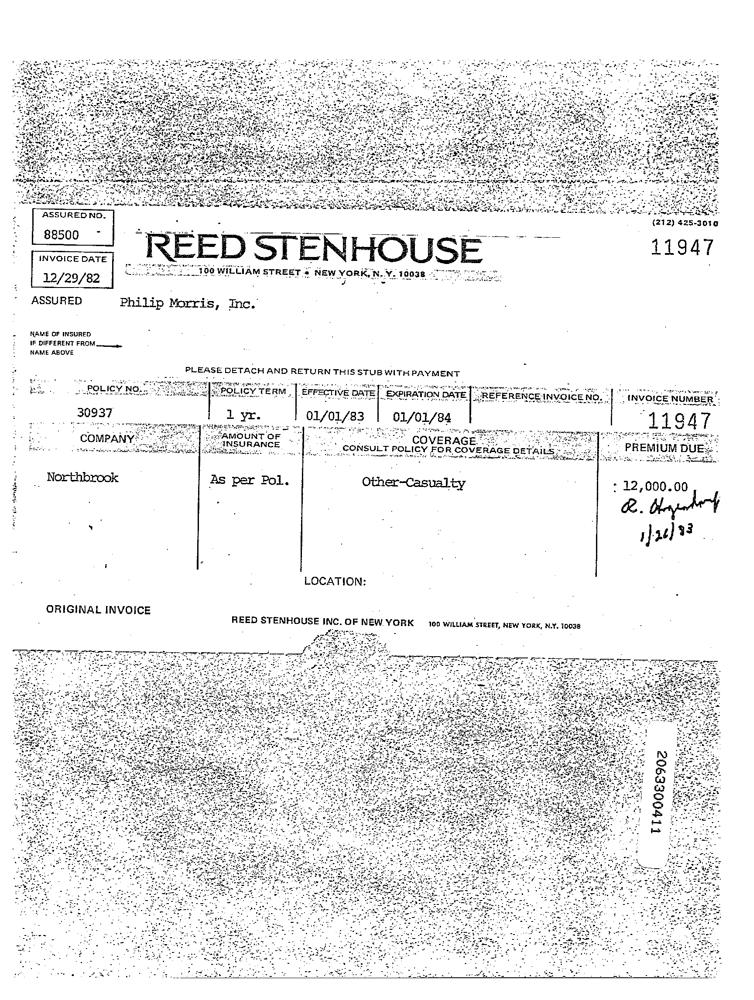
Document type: Invoice